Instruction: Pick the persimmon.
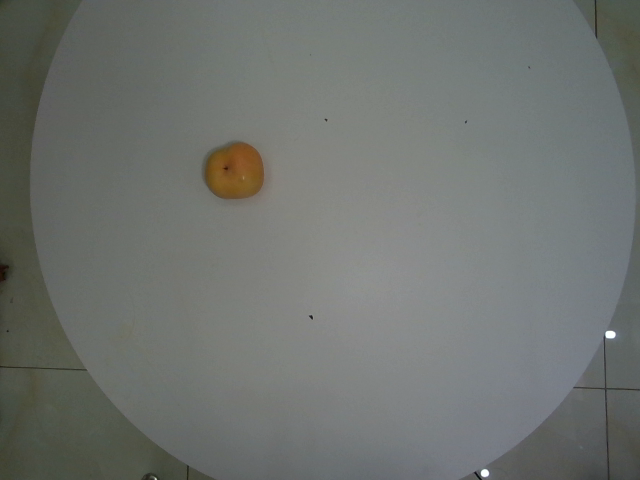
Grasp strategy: vertical